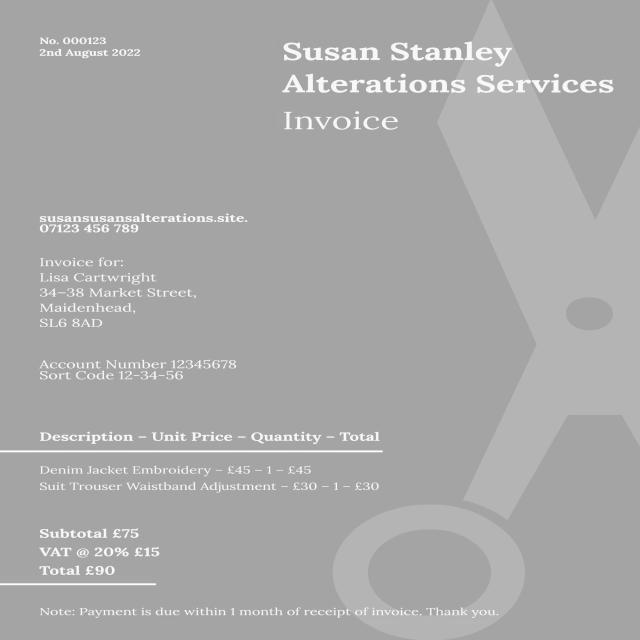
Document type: Invoice